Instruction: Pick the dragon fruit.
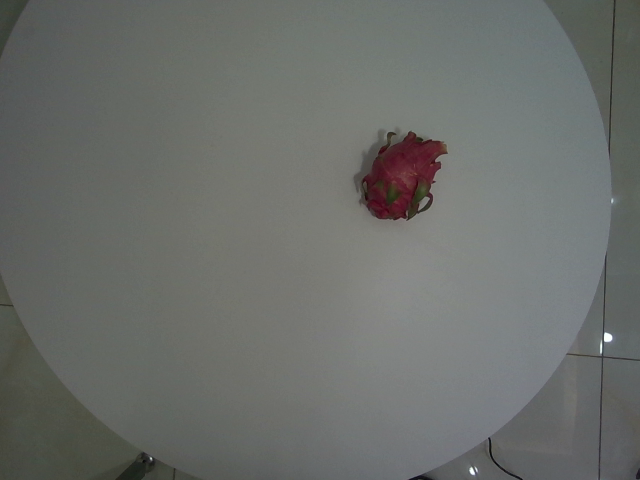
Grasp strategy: vertical